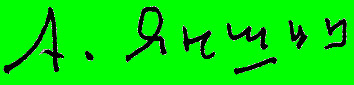
Signature of: alexander leonidovich yanshin